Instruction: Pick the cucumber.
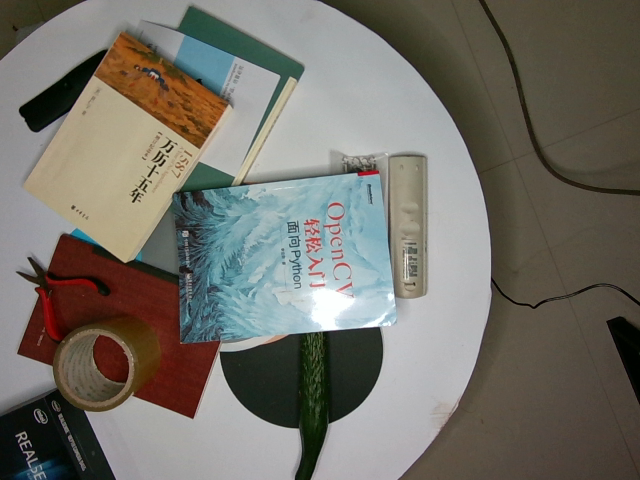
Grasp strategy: vertical